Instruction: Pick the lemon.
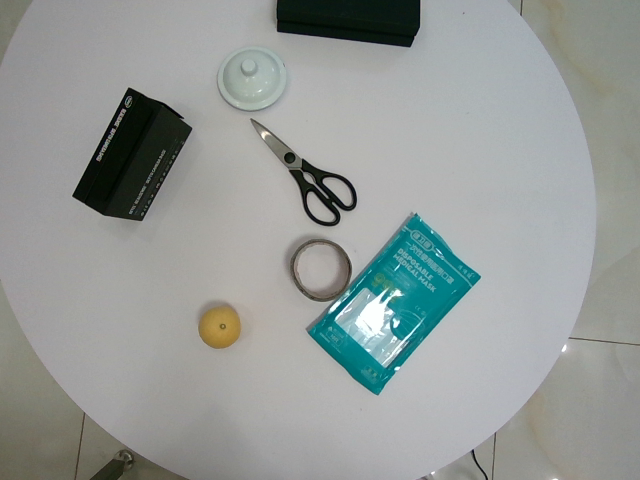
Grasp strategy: vertical